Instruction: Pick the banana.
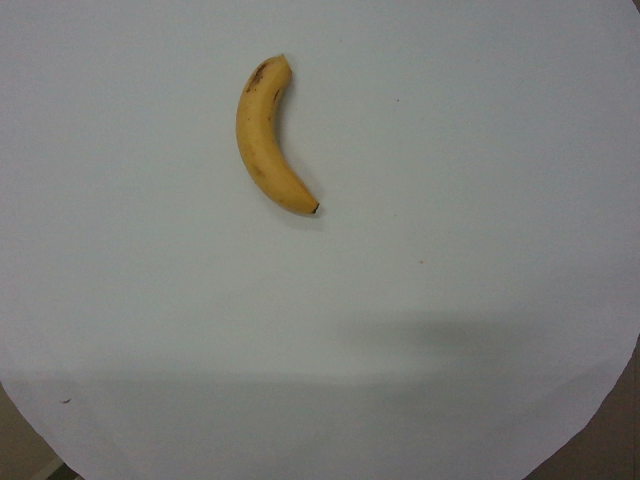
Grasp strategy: vertical